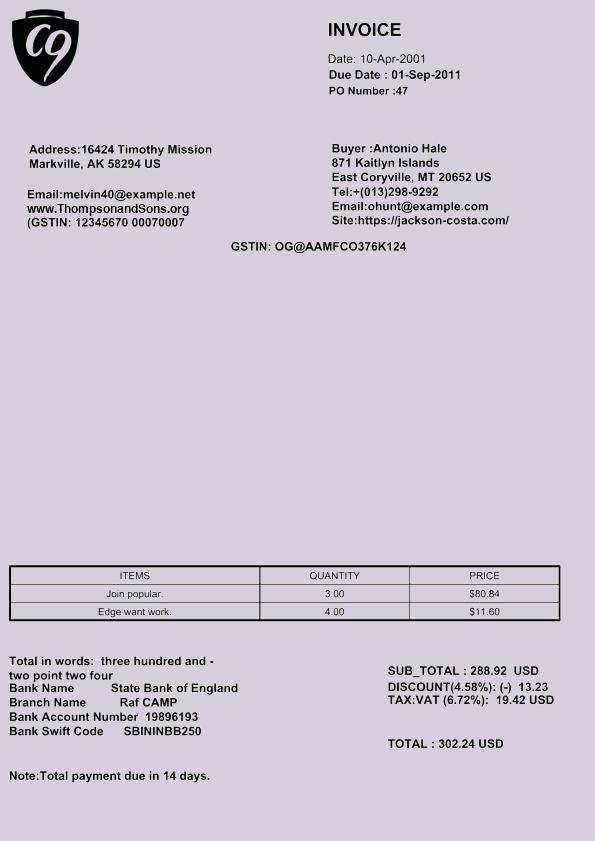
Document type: Invoice